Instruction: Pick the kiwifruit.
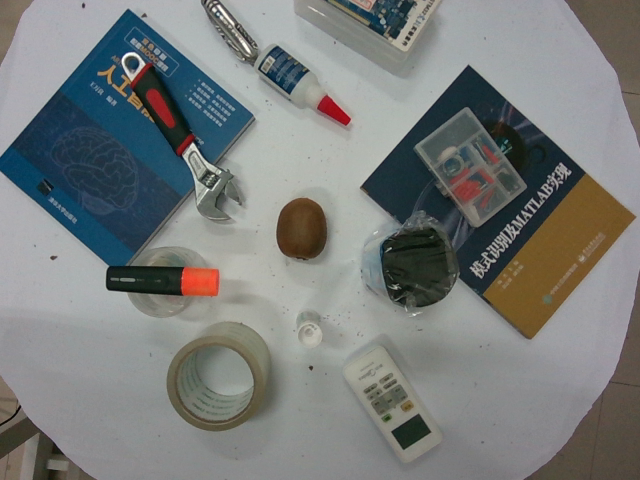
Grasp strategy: vertical